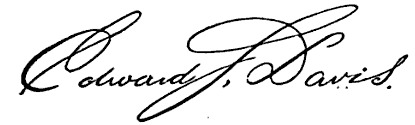
Signature of: edward s davis